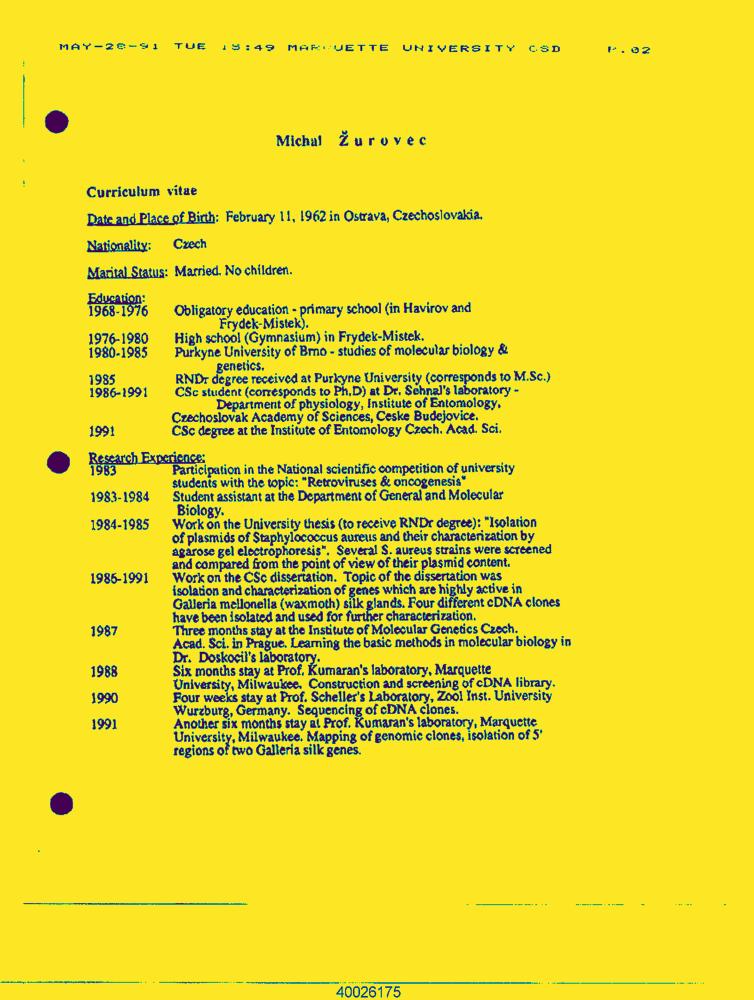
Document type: Resume-Doc